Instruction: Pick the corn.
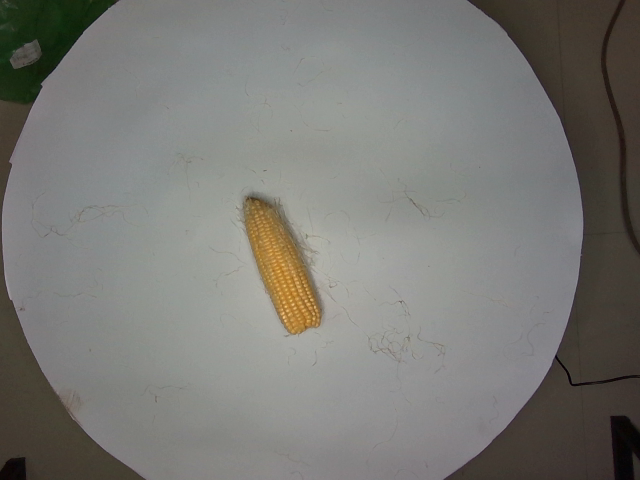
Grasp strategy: vertical